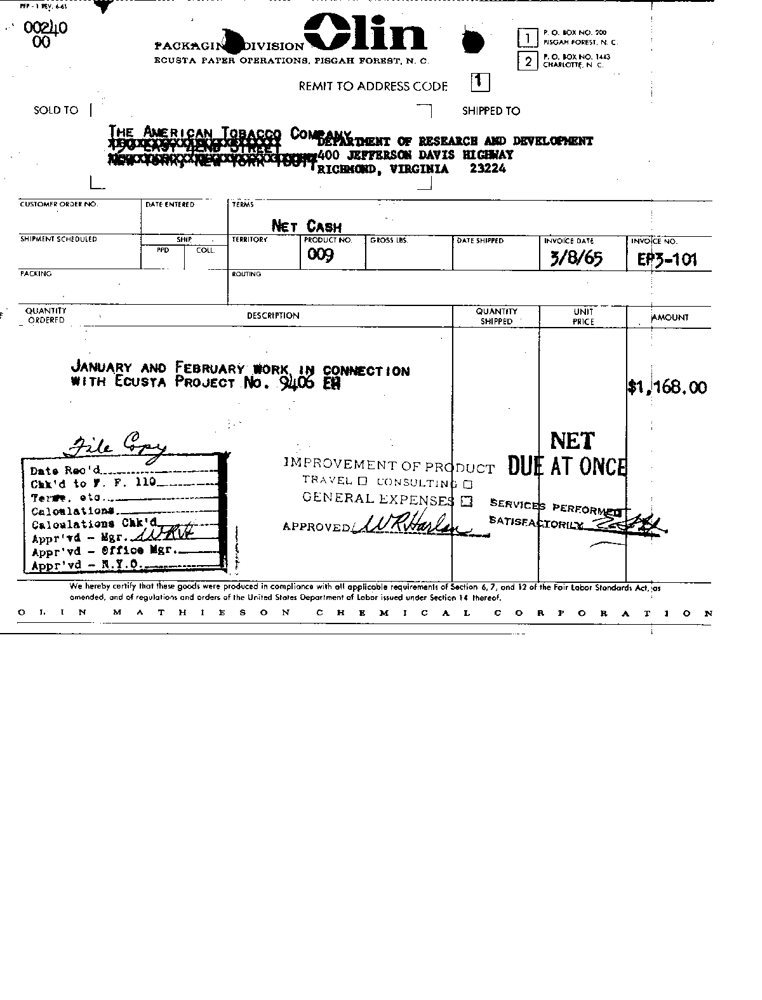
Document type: Invoice